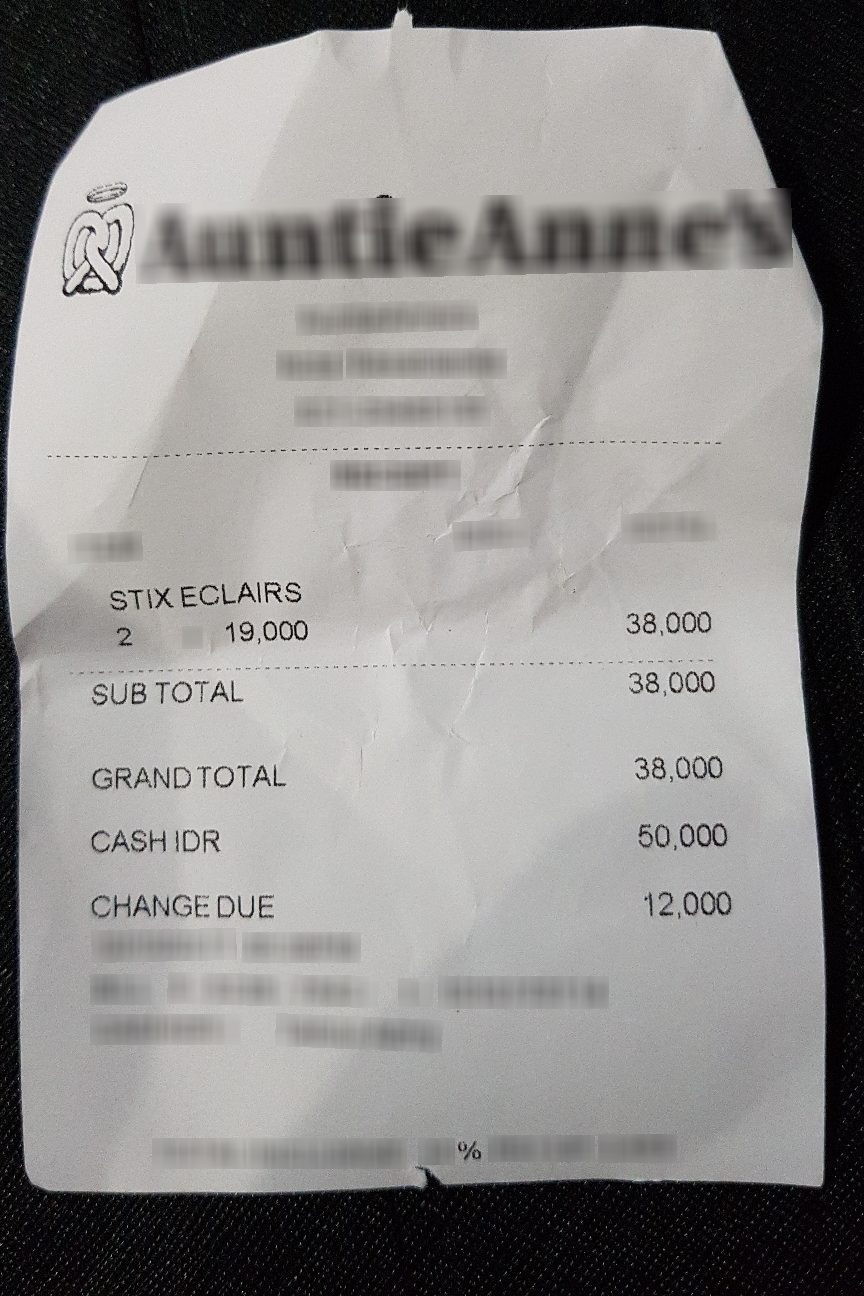
Number of items: 4
Subtotal: 38,000
Total: 38,000
OCR text regions:
text: GRAND TOTAL
text: 38,000
text: CASHIDR
text: 50,000
text: CHANGE DUE
text: 12,000
text: SUB TOTAL
text: 38,000
text: STIX ECLAIRS
text: 2
text: 19,000
text: 38,000